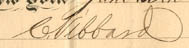
Signature of: chauncey vibbard